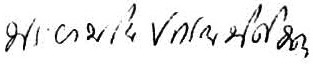
Signature of: phraya manopakorn nitithada